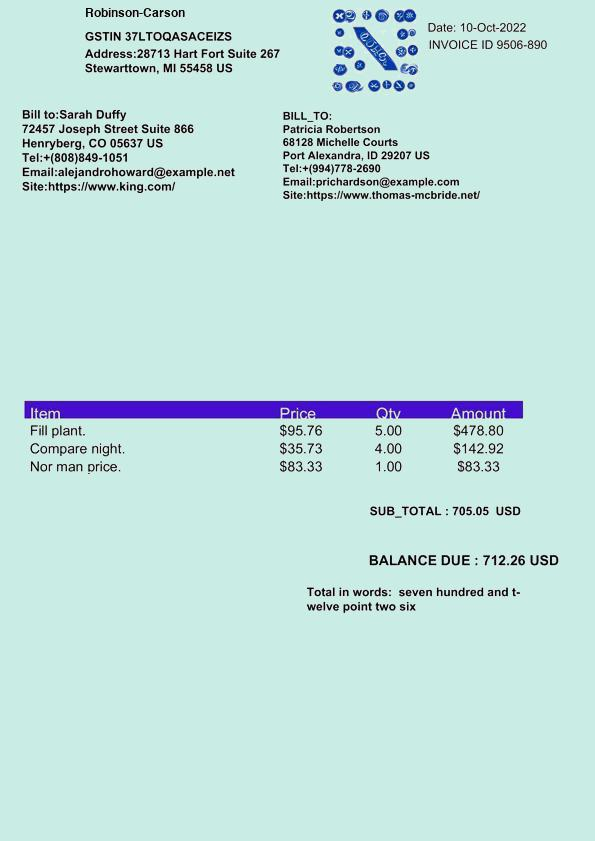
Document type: Invoice